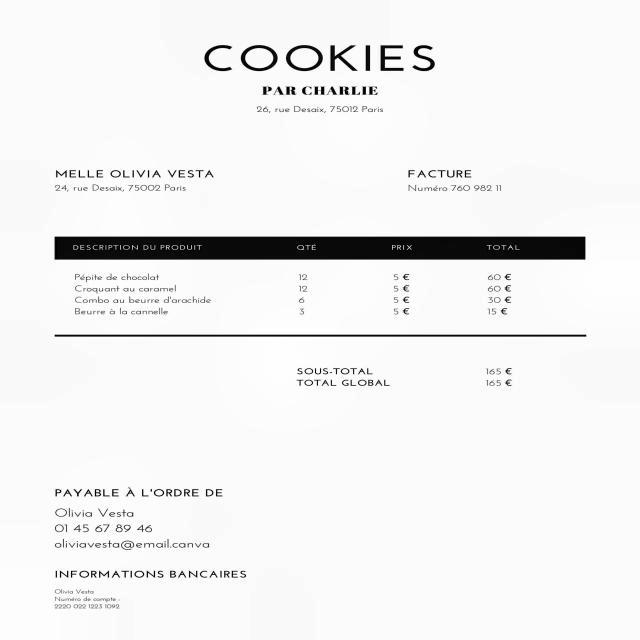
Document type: Invoice